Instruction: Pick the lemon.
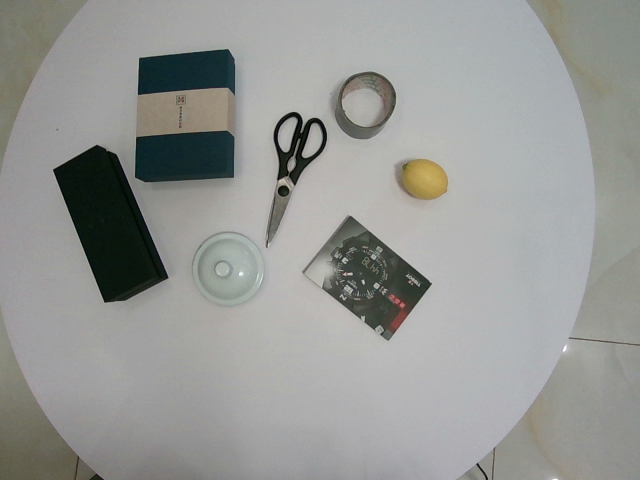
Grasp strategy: vertical